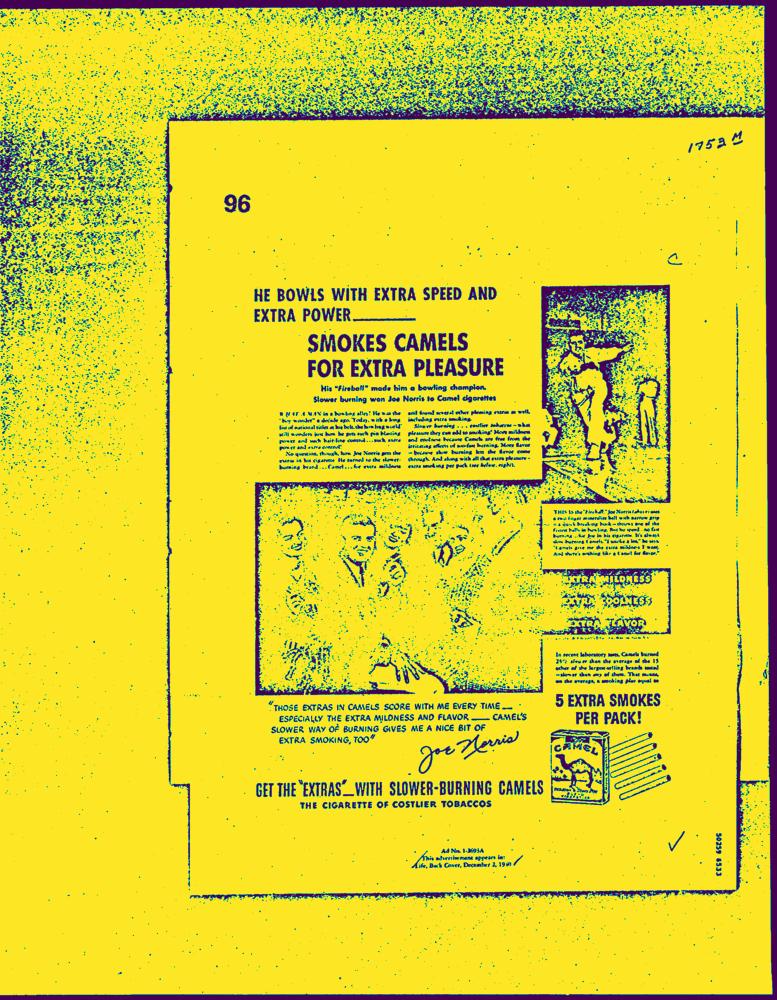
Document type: AD